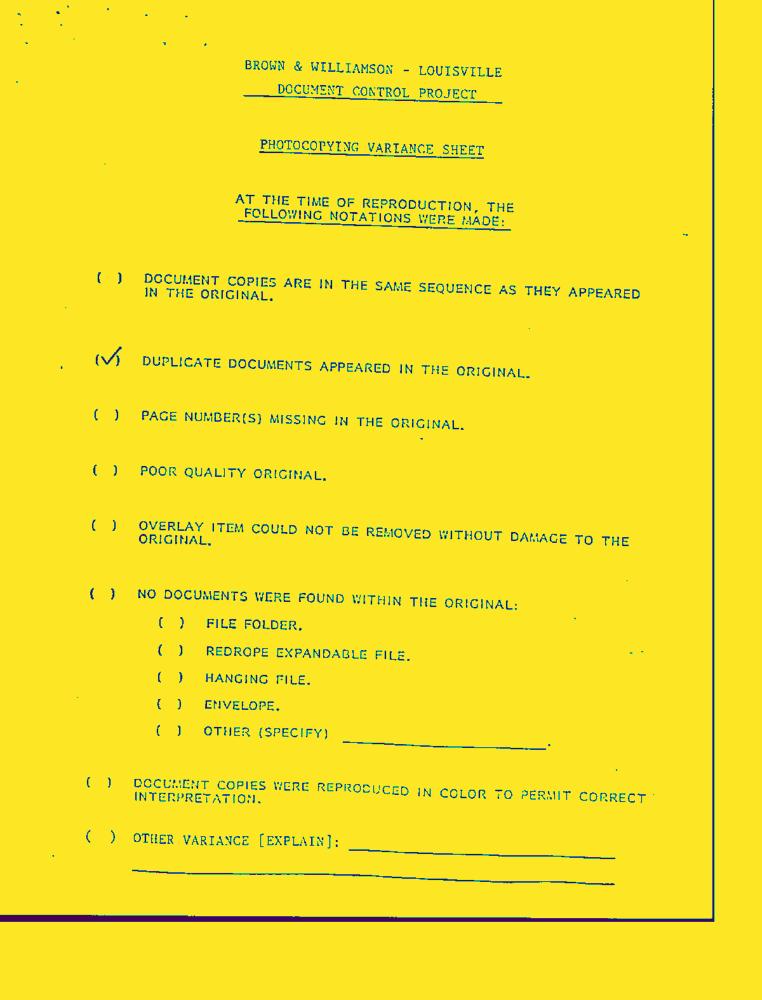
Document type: News-Article